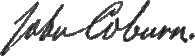
Signature of: john coburn